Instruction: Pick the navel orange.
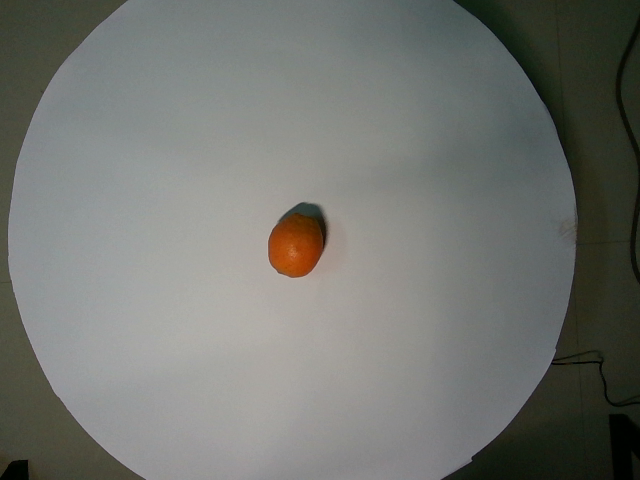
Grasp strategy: vertical